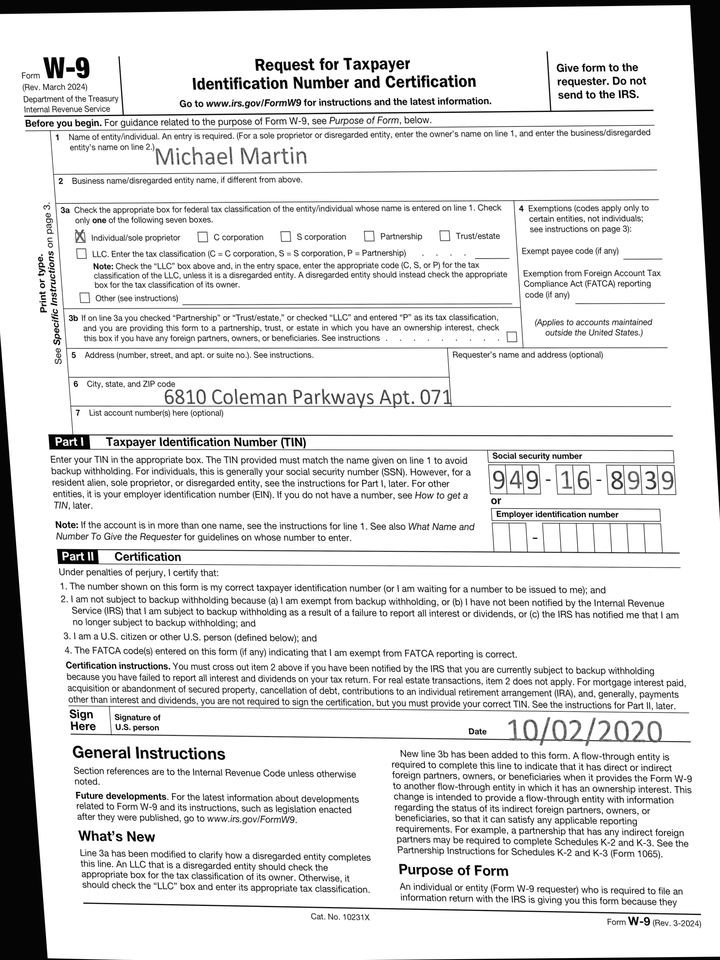
adr1: 6810 Coleman Parkways Apt. 071
cbx: yes
ssn: 949168939
enm: Michael Martin
sdt: 10/02/2020